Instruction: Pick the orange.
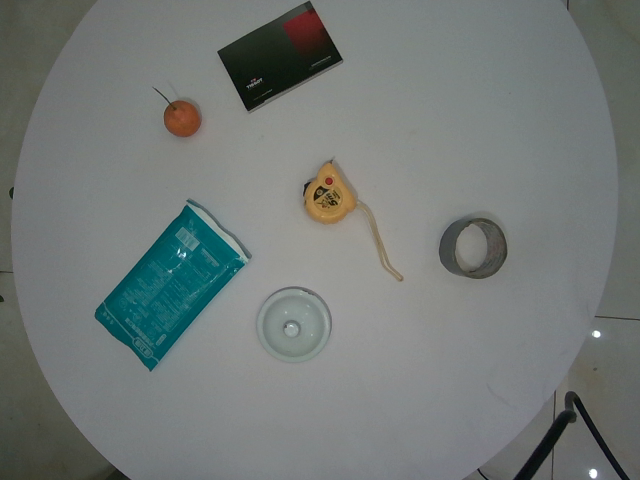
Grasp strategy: vertical